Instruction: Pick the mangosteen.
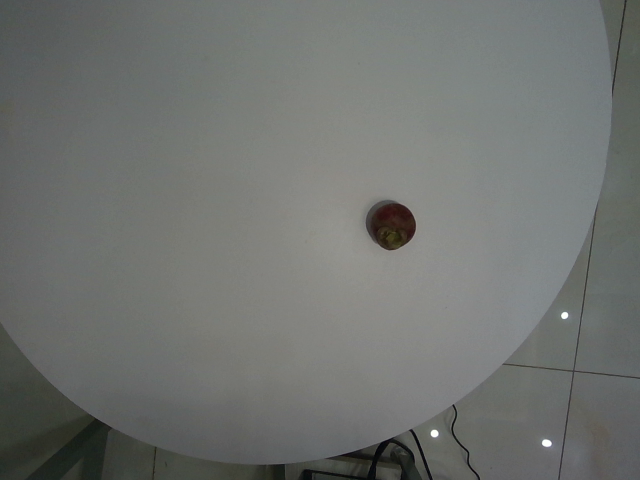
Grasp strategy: vertical